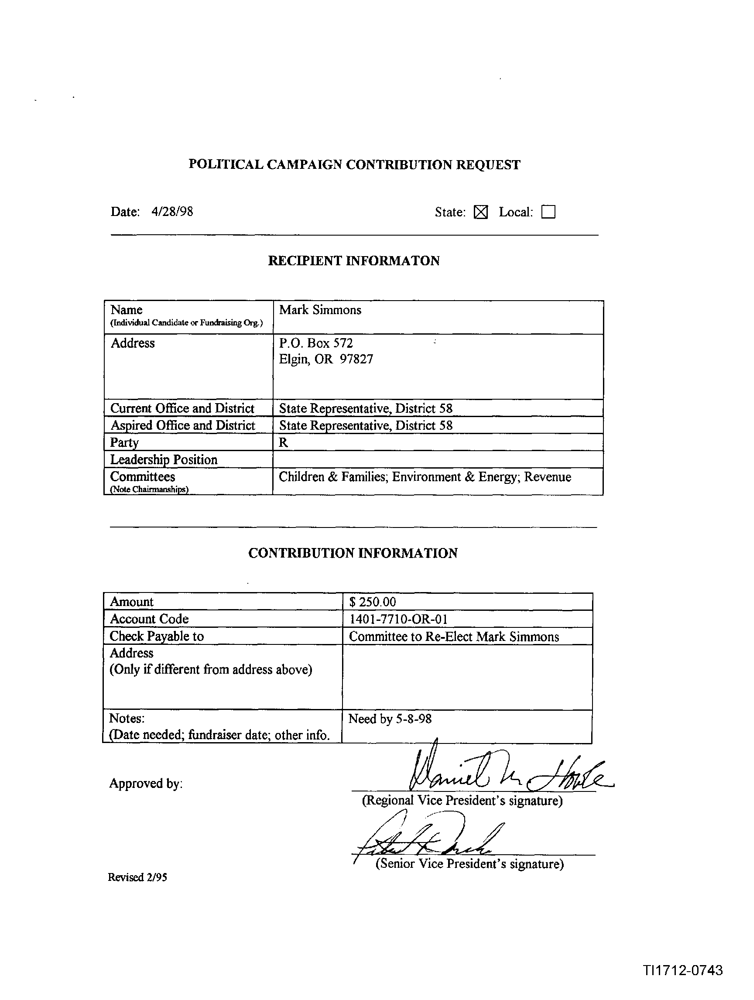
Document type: Invoice